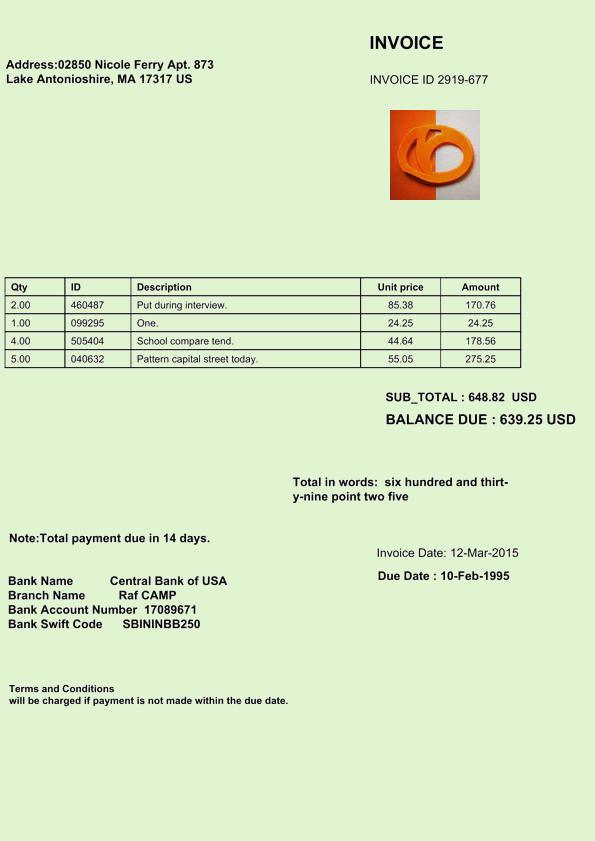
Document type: Invoice